Question: What is the suspected problem?
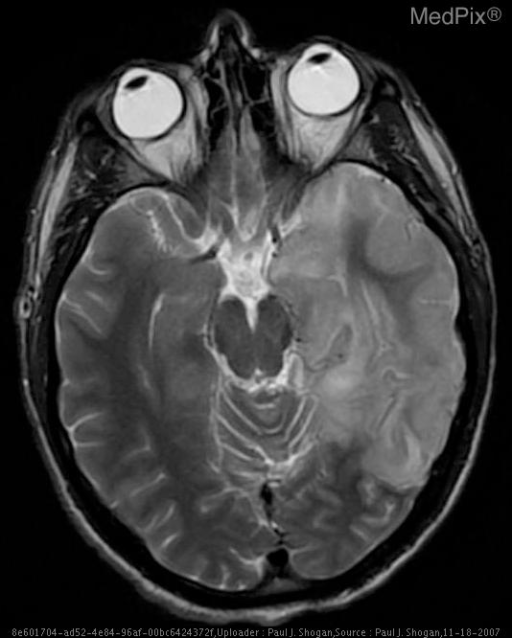
Answer: The findings suggest Non-contrast CT: Hypoattenuation in the left temporal and inferior frontal lobes.  Mild mass effect is also seen with effacement of the Sylvian cistern, and Ambient cistern.

Contrast enhanced CT:  Patchy peripheral enhancement in the bilateral temporal lobes, and insula.  There are also foci of circumscribed low density within the left insula, and evidence of subtle mass effect.

MRI:

DWI: T2 signal hyperintensity with restricted diffusion, in the left temporal lobe, and bilateral insula.

T2WI: Increased signal intensity and swelling of the gray matter of the left temporal lobe with mild mass effect, evidenced by effacement of the Ambient cistern at the left medial temporal lobe and midbrain.  Additionally, there is mild increased signal intensity of the right medial temporal lobe.  Also, there is increased signal intensity in the left greater than right insular gray matter.

Coronal T2-weighted FLAIR MR shows bilateral asymmetric involvement of the medial temporal lobes and insula.

T1WI:  Low signal intensity in the left greater than right insula secondary to surrounding edema, with no evidence of hyperintensity to suggest the presence of subacute blood products.

Post-gadolinium T1WI demonstrates patchy peripheral enhancement in the left temporal lobe, and left greater than right insula.. Axial T2 weighted image demonstrates increased signal intensity and swelling of the gray matter of the left temporal lobe with mild mass effect, evidenced by effacement of the Ambient cistern at the left medial temporal lobe and midbrain.  Additionally, there is mild increased signal intensity of the right medial temporal lobe.. The patient might have a history of 21 yo male presenting with fever, new onset of aphasia, and one episode of loss of consciousness..